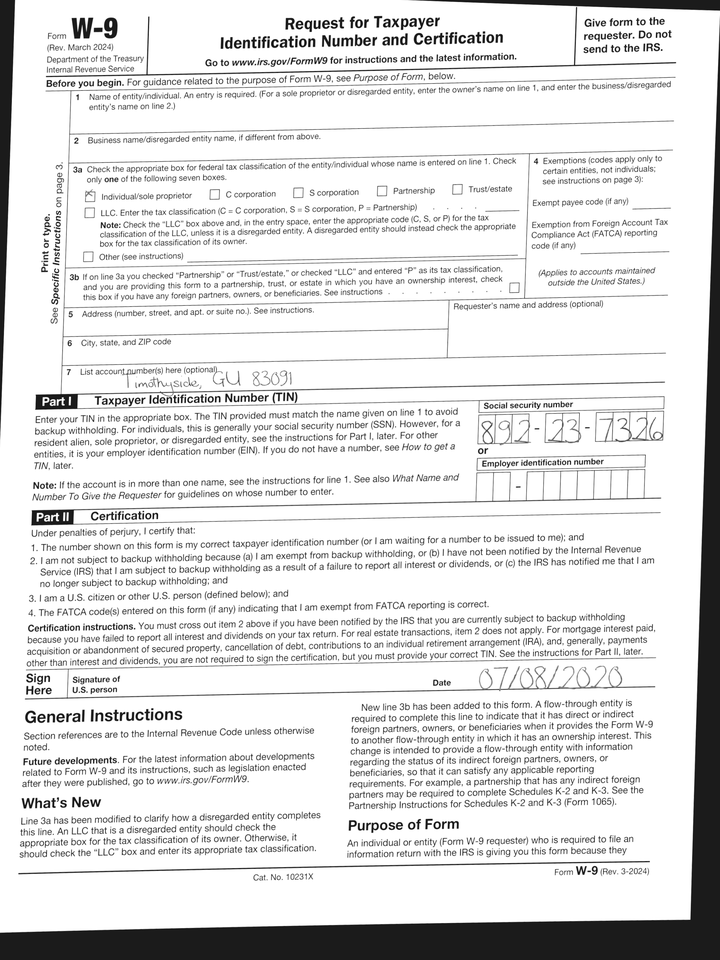
adr2: Timothyside, GU 83091
cbx: yes
ssn: 892237326
sdt: 07/08/2020